Question: What appears to be the issue?
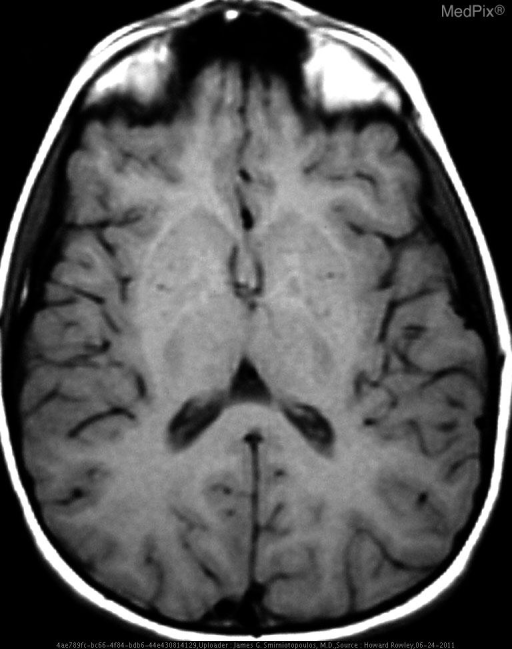
Answer: The findings suggest •  Abnormal T2 hypointensity in the globus pallidus
•  Abnormal T2 hyperintensity in the center creating an "eye of the tiger" sign appearance. The basal ganglia appear remarkably normal on T1-weighted images.. The patient might have a history of 5 y.o. girl with a history of gait problems presents with progressive dystonia and dysarthria, mild rigidity, and choreoathetosis.  No Hx of seizures, infection, etc..